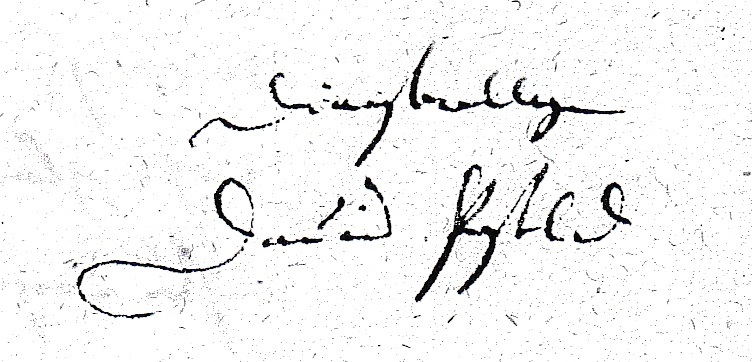
Signature of: david pestel